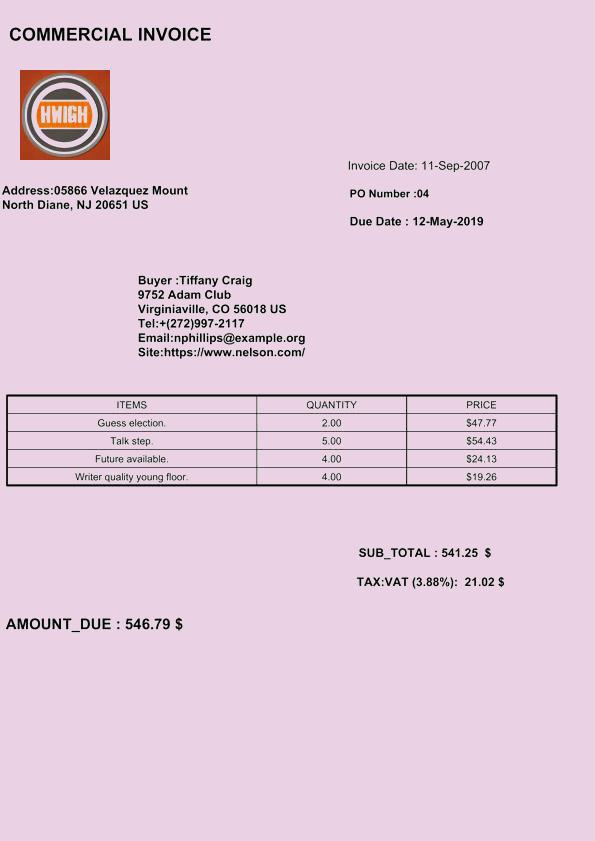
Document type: Invoice